Patient: Female, age 67
A 67-year-old woman with fever and cough was referred to a general hospital. A chest computed tomography (CT) scan revealed mediastinal lymphadenopathy and ground glass opacities in both lung fields. Initial blood examinations revealed a white blood cell (WBC) count of 11700/muL and an eosinophil count of 2925/muL. Cellular analysis of the bronchoalveolar lavage fluid (BALF) revealed 12.5% eosinophils. Histological findings from transbronchial lung biopsy (TBLB) specimens showed eosinophilic infiltration (5 cells/high-powered field [HPF]) (Fig. 1a). The patient was initially diagnosed with eosinophilic pneumonia, and oral prednisolone (PSL) was started at 30 mg/day. Thereafter, the ground glass opacities partially disappeared, and PSL was reduced to 10 mg/day. However, infiltrative opacities started appearing in the right middle lobe and the left lingula segment in chest CT. The patient was referred to our department for further examination.
Her medical history included steroid diabetes mellitus, surgery for extra-uterine pregnancy at the age of 30 years, and retinal detachment surgery at the age of 53. She had smoked four cigarettes a day for 20 years. She was receiving PSL 10 mg/day (prescribed for EP by the previous doctor), famotidine 20 mg/day, carbocysteine 1500 mg/day, and insulin lispro (8 U/day) for steroid diabetes mellitus. Her body temperature was 35.9  C and her oxygen saturation was 98% on room air. Fine crackles were heard in the bilateral lower lungs, without wheezing. Superficial lymph nodes and submandibular glands were not palpable. She had no obvious symptoms of dry eyes, dry mouth, eruption, or numbness in the extremities.
Laboratory data on admission were as follows: C-reactive protein (CRP), 17.8 mg/dL (normal range, < 0.30 mg/dL); WBC count of 10100/muL (eosinophil count of 0/muL); IL-6, 35.9 pg/mL (normal range, < 4.0); IgE, 237 IU/mL (normal range, < 170); IgG, 3916 mg/dL (normal range, 870-1700); IgG4, 435 mg/dL (normal range, 4.5-117); KL-6, 573 U/mL (normal range, < 500); RF, 110 IU/mL (normal range, < 15); ANA, titer 1/80; MPO-ANCA < 1.0 IU/mL; ACE 7.1 IU/L (normal range, 8.3-21.4). She had negative findings for human immunodeficiency virus antibodies and human herpesvirus 8 on polymerase chain reaction tests. Arterial blood gas analysis on room air yielded the following findings: partial pressure of oxygen, 79 mmHg; partial pressure of carbon dioxide, 36 mmHg; pH 7.47.
A chest CT scan showed swelling of the mediastinal lymph nodes, centrilobular granular nodules, ground glass opacity, thickening of the interlobular septa predominantly in the lower lung, and invasive opacity in the right middle lobe and the left lingula segment (Fig. 2). Gallium scintigraphy showed accumulation in the lower lungs, but not in the submandibular or lacrimal glands (Fig. 3). An abdominal CT scan did not show any abnormal findings in the structure of the pancreas or other abdominal organs.
MCD was suspected on the basis of clinical features such as the steroid-refractory nature of the condition, chest CT findings, polyclonal hypergammaglobulinemia, thrombocytosis (platelet count of 61.9 x 104/muL), anemia (hemoglobin, 9.1 g/dL), high IL-6 and CRP levels, and normal ANA, ACE, and MPO-ANCA levels. Bronchoscopy was therefore performed again and cellular analysis of BALF from the right B3 yielded the following findings: neutrophils, 2.0%; lymphocytes, 7.1%; eosinophils, 0.4%; macrophages, 90.6%; and CD4+/CD8+ ratio, 0.51. No pathogen was cultured and TBLB specimens showed mild alveolitis with fibrosis, and alveolar macrophage proliferation. A lower paratracheal right lymph node (#4R LN) specimen obtained by endobronchial ultrasound-guided transbronchial needle aspirate showed IgG4-positive plasma cell infiltration, with an IgG4+ to IgG+ plasma cell ratio of 12.9% (17/132 cells).
Since histological diagnosis could not be confirmed by lung and lymph node specimens, thoracoscopic surgical biopsy samples were obtained from the right S10 lung and #4R LN. In the right S10 specimen, patchy plasma cell-dominant inflammatory cell infiltration was apparent, but interstitial fibrosis or eosinophilic infiltration was not observed (Fig. 1d). In the #4R LN specimen, an atrophic germinal center and plasma cell proliferation in the follicle center were observed, but obliterative phlebitis, dense fibrosis, or eosinophilic infiltration were not apparent. IgG4+ plasma cells were observed in both the #4R LN and right S10 specimens (Fig. 1b and c), and the IgG4+/IgG+ plasma cell ratio was 36.4% (242/665 cells) in the #4R LN and 24.1% (123/510 cells) in the right S10, neither of which met the Comprehensive Diagnostic Criteria for IgG4-RD (IgG4+/IgG+ plasma cell ratio > 40%).
Taken together, we concluded that the clinical and histological findings of the patient were consistent with those of MCD. Since PSL monotherapy (at 10 mg/day) was not effective, we implemented administration of tocilizumab (8 mg/kg q2w) in addition to PSL, and the fever and cough disappeared. In the chest CT scan, the ground glass opacities in the left lower lobe and the consolidation in the left lingula segment and the right middle lobe improved partially (Fig. 4). Thereafter, tocilizumab administration was continued and the dose of PSL was successfully reduced until no further administration was required.
Keywords: balf, bronchoalveolar lavage fluid, crp, c-reactive protein, ct, computed tomography, egpa, eosinophilic granulomatosis with polyangiitis, ep, eosinophilic pneumonia, hpf, high-powered field, igg4-rd, igg4-related disease, mcd, multicentric castleman's disease, psl, prednisolone, tblb, transbronchial lung biopsy, ucd, unicentric castleman's disease, wbc, white blood cell
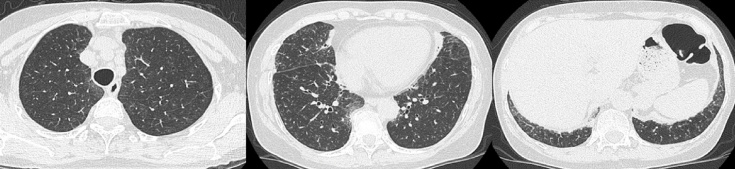
Image caption: In chest computed tomography scans performed after 3 months of tocilizumab and prednisolone therapy, ground glass opacities in the lower lobe, on both sides, and consolidation in the left lingula segment and the right middle lobe were improved.